Question: How is the property described in the document?
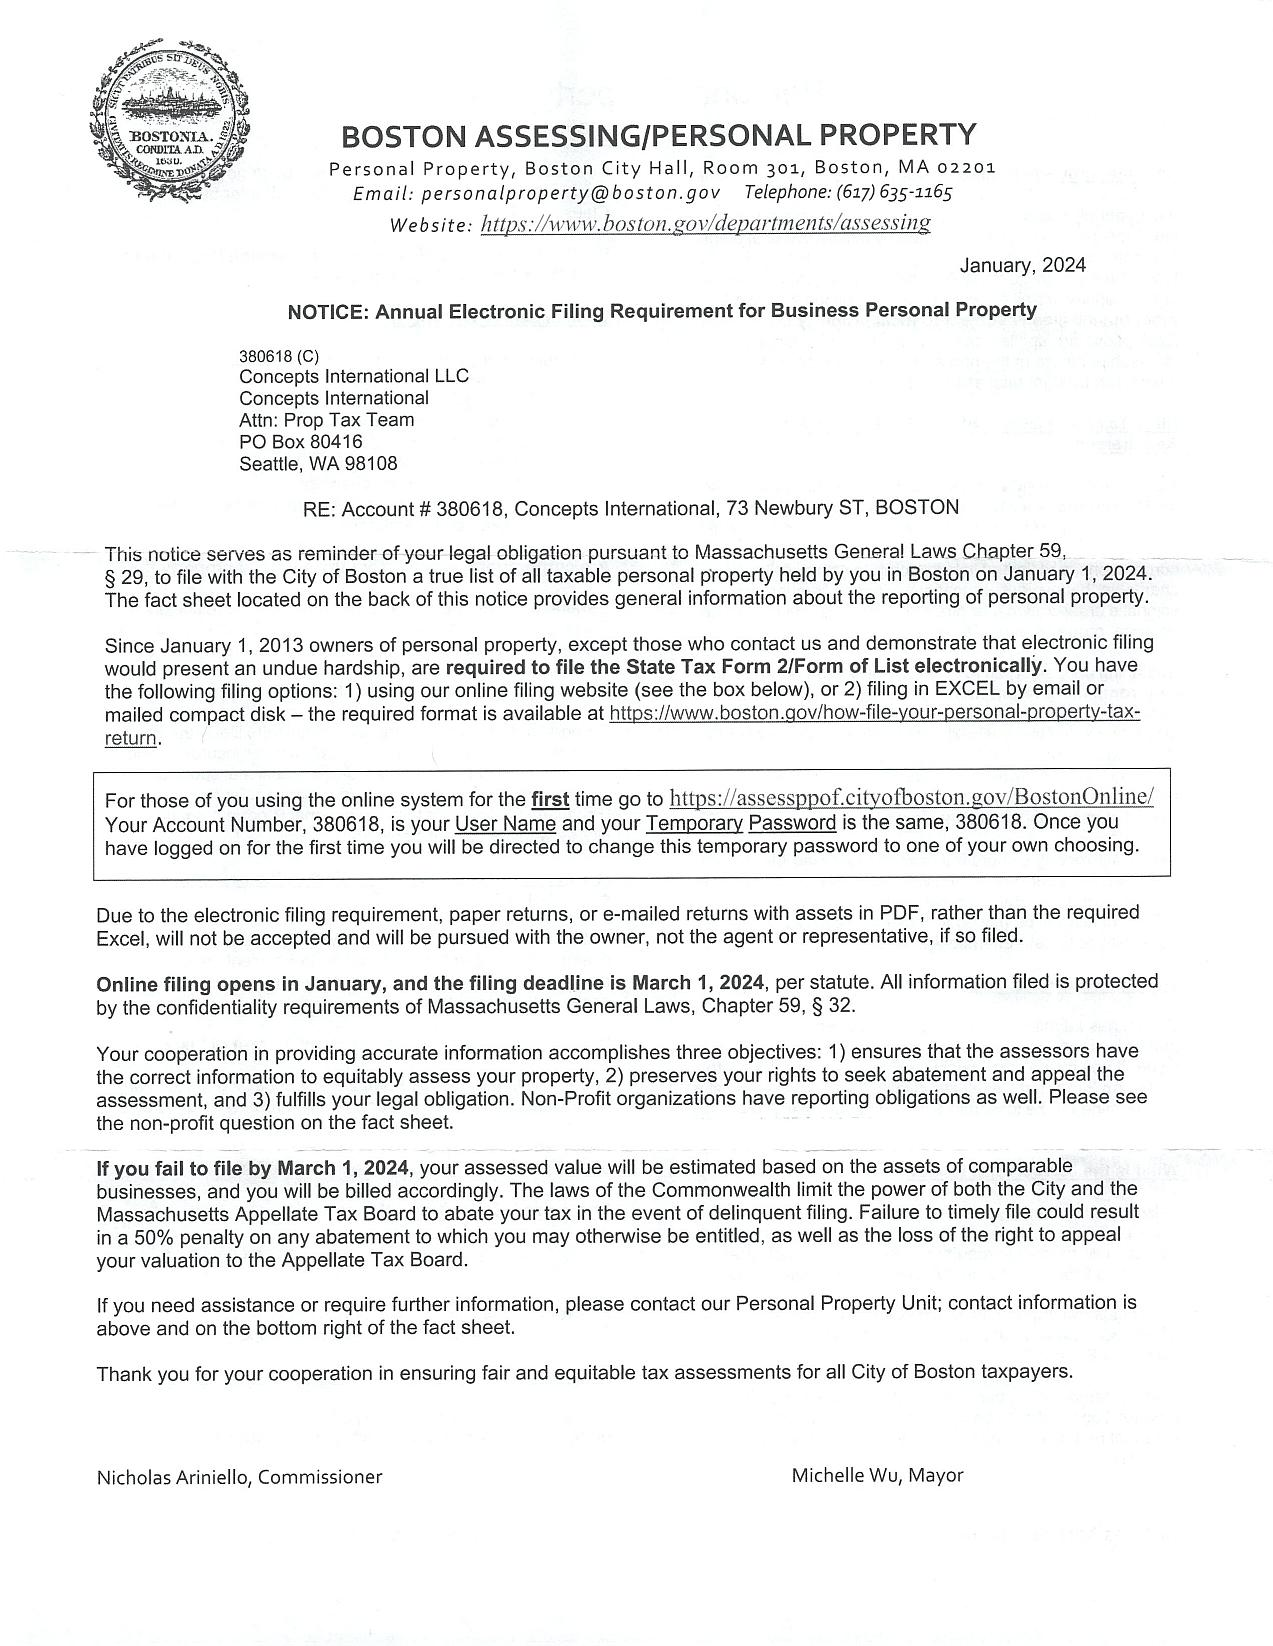
Answer: "Personal Property"